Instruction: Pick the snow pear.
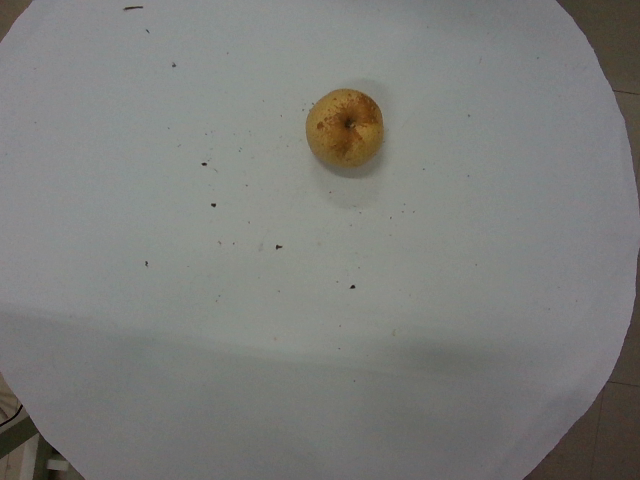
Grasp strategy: vertical